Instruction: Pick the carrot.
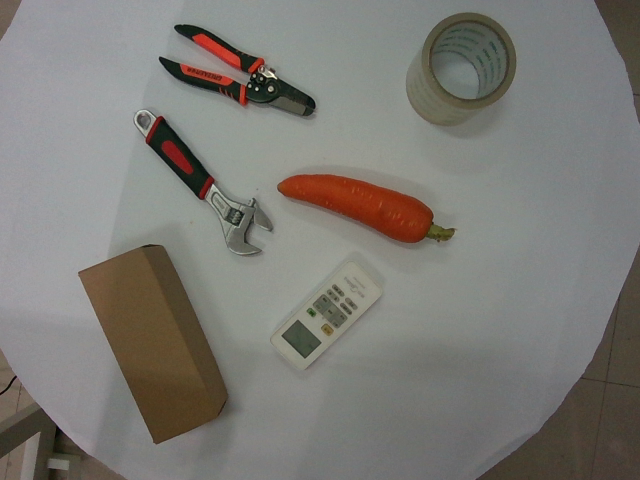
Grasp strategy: vertical